Question: In what way does the history help explain the case?
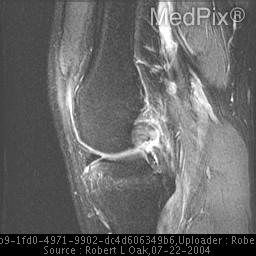
Answer: The patient's history of Patient is status post motor vehicle injury.  He complains of difficulty walking and knee pain. is key in understanding the case.